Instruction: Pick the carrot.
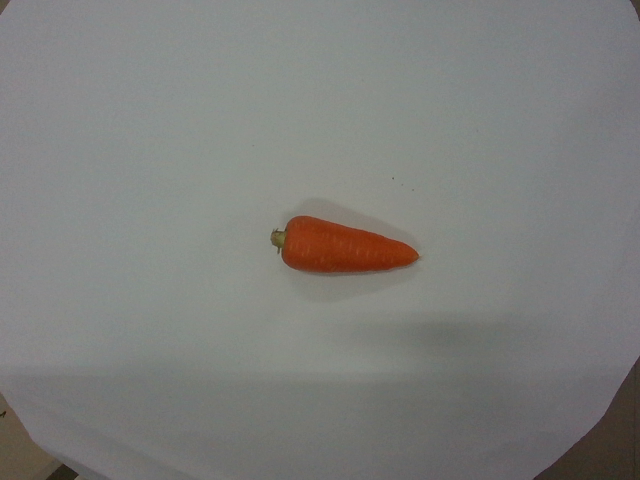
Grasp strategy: vertical